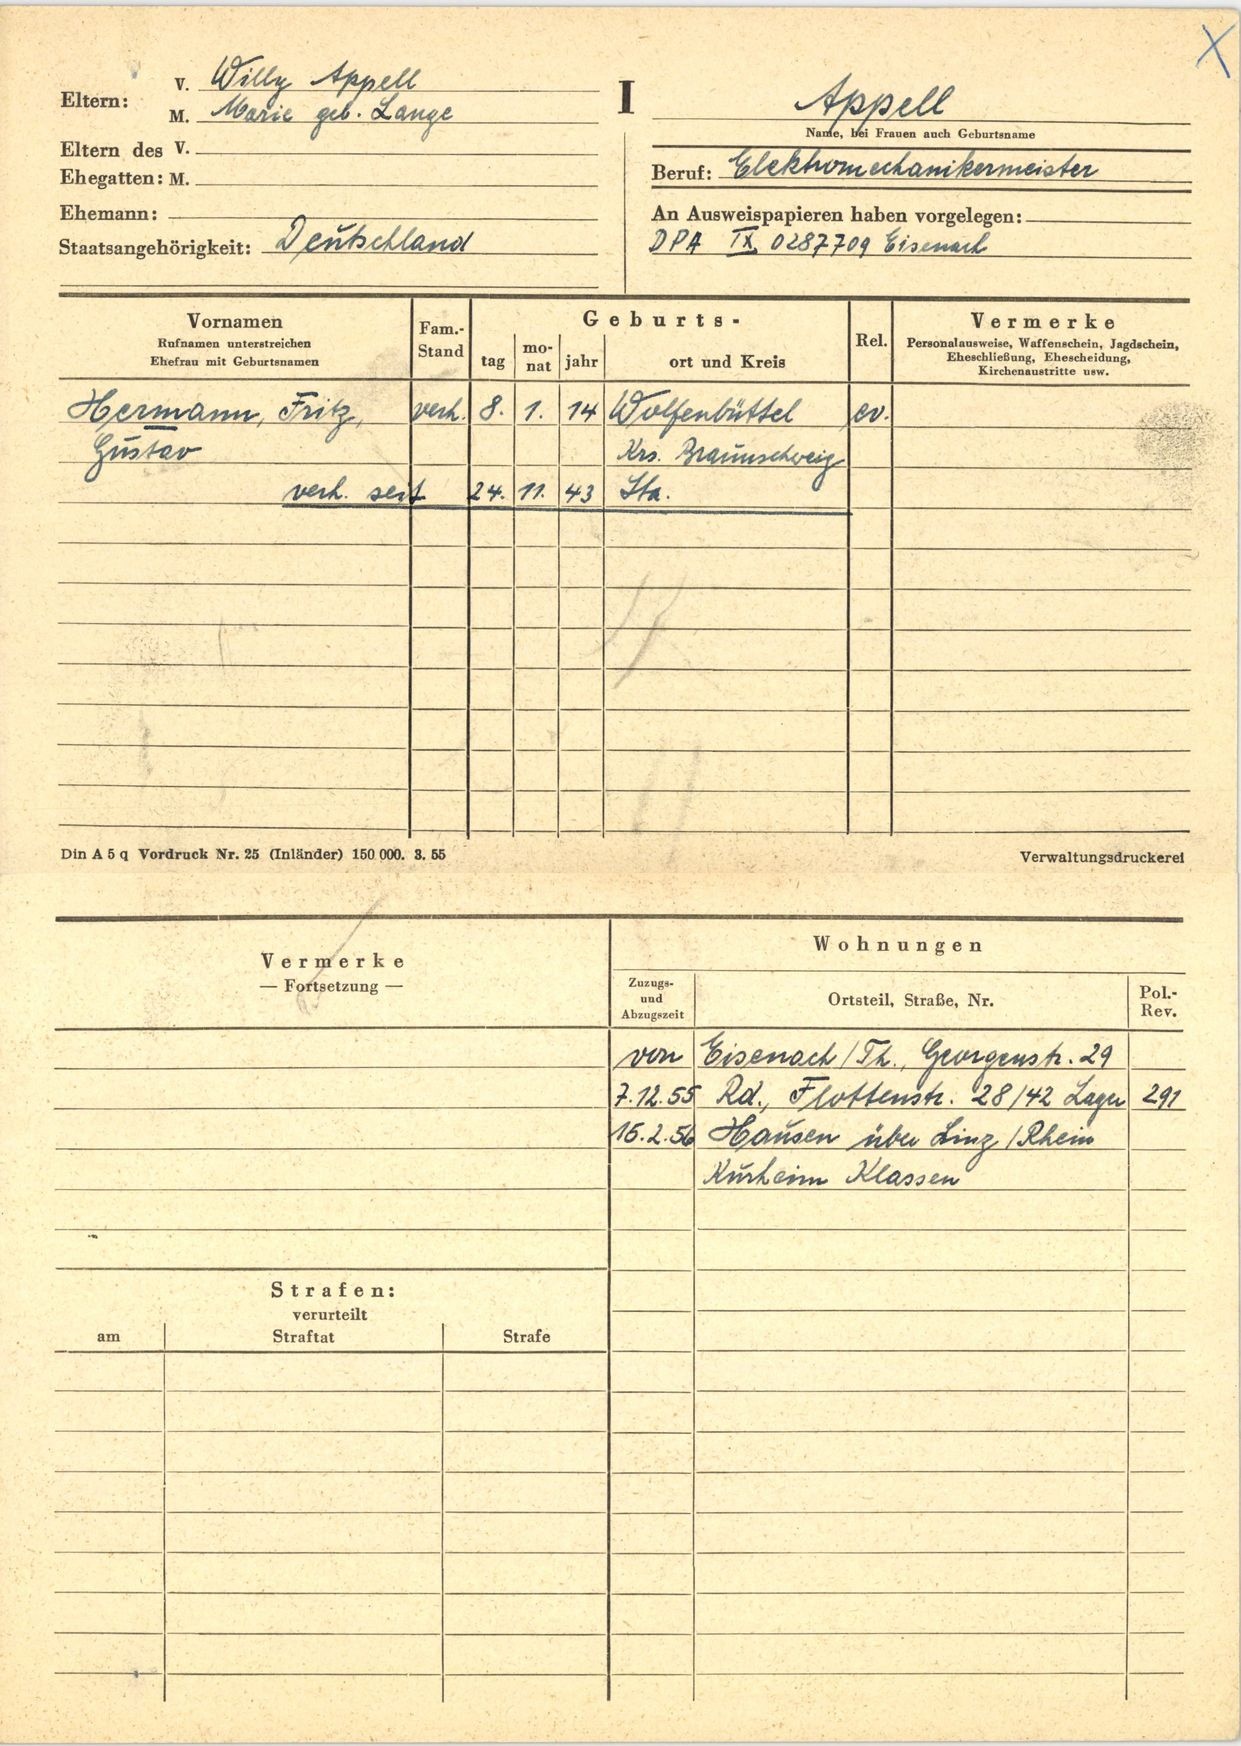
Appell